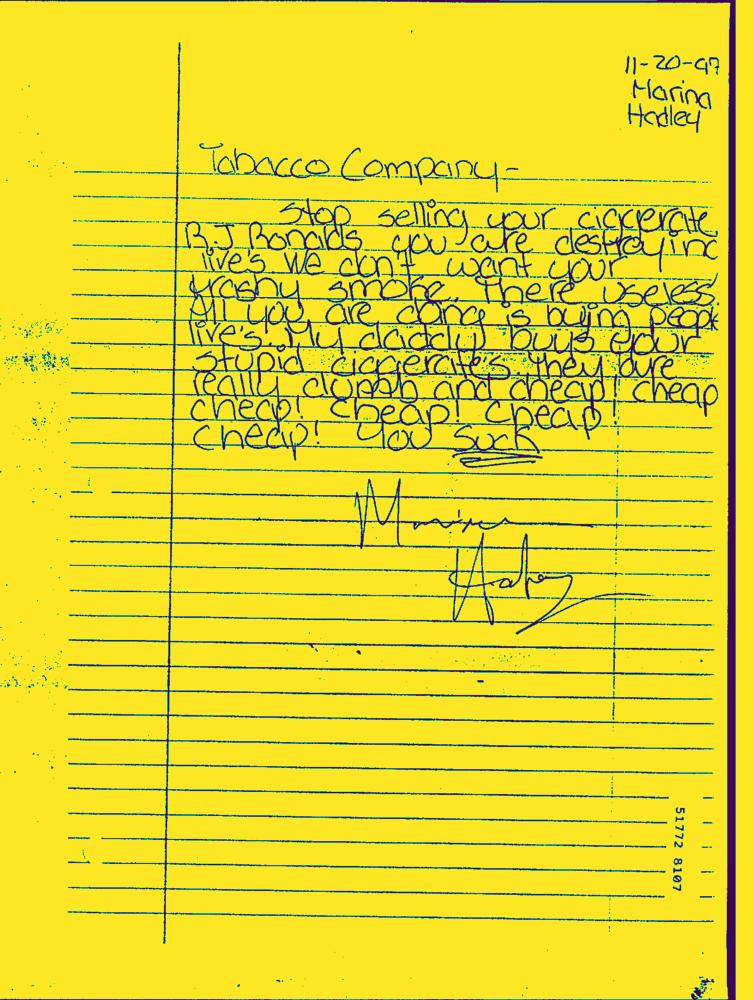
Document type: Hand-Written